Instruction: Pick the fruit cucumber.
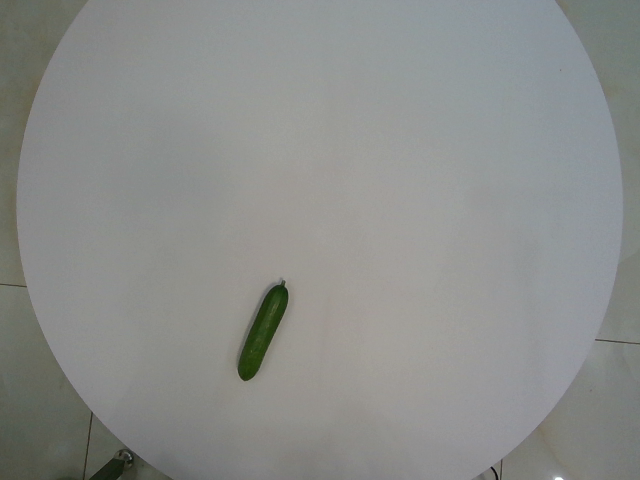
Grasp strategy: vertical